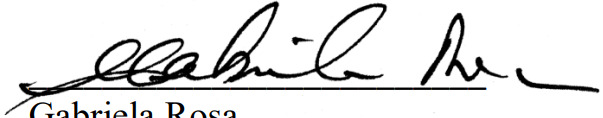
Signature of: gabriela rosa